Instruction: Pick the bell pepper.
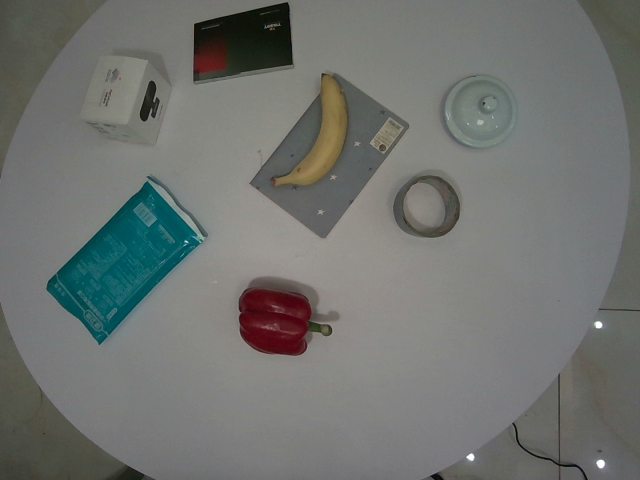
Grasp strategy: vertical